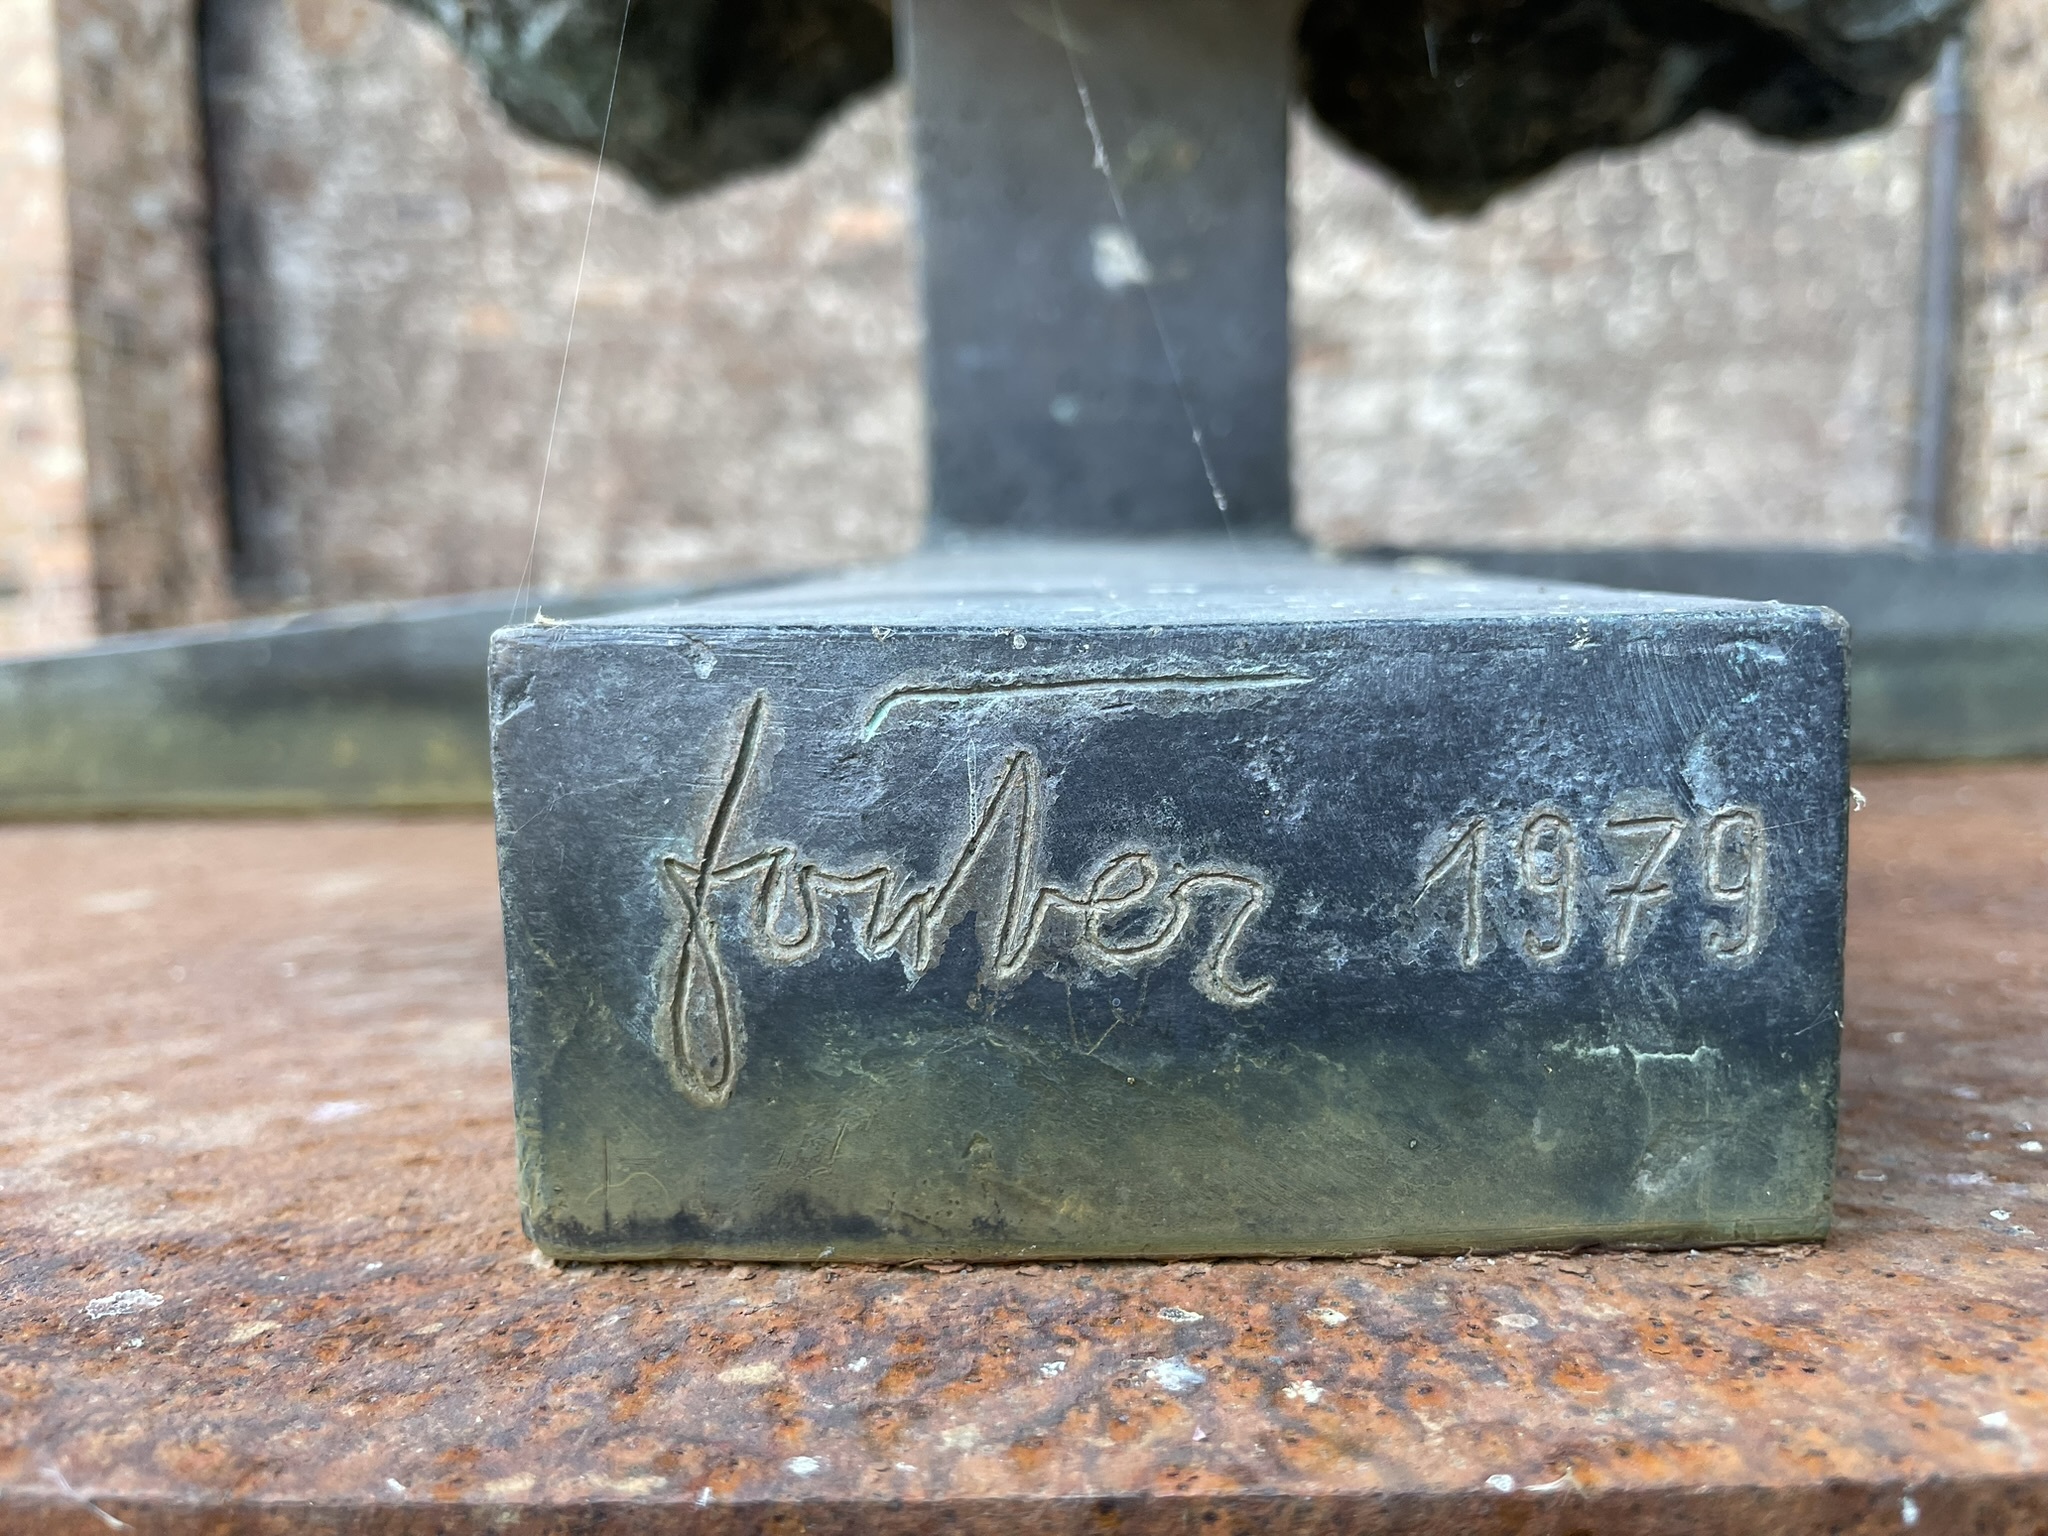
Signature of: wieland förster